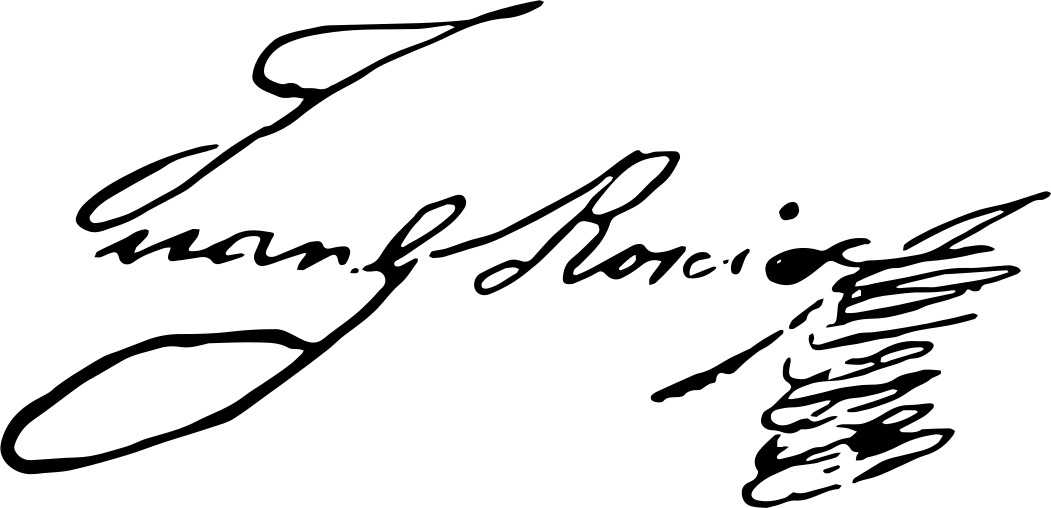
Signature of: juan germán roscio